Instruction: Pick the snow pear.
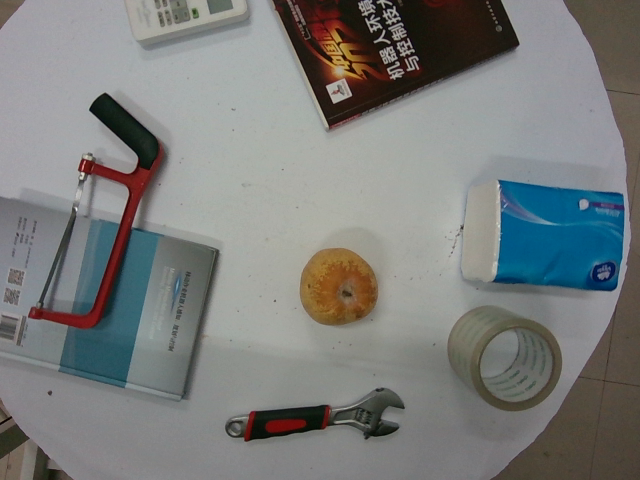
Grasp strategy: vertical